Question: What is the potential diagnosis?
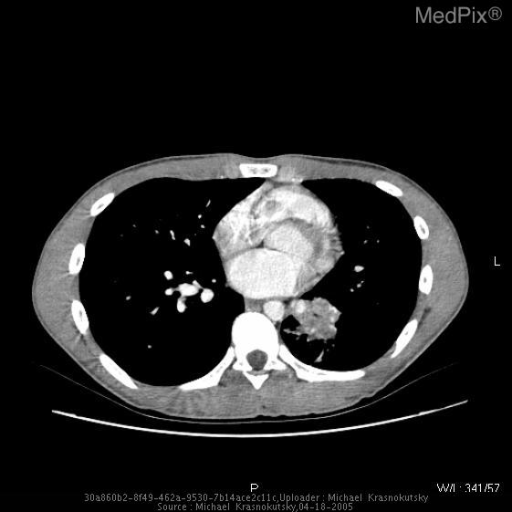
Answer: The possible diagnosis includes •  Bronchiectasis
•  CCAM (this case demonstrates dilated bronchi and not cysts as in CCAM)
•  Pulmonary Sequestration - (no abnormal blood supply in this case).